Question: Can you provide the account number mentioned in the document?
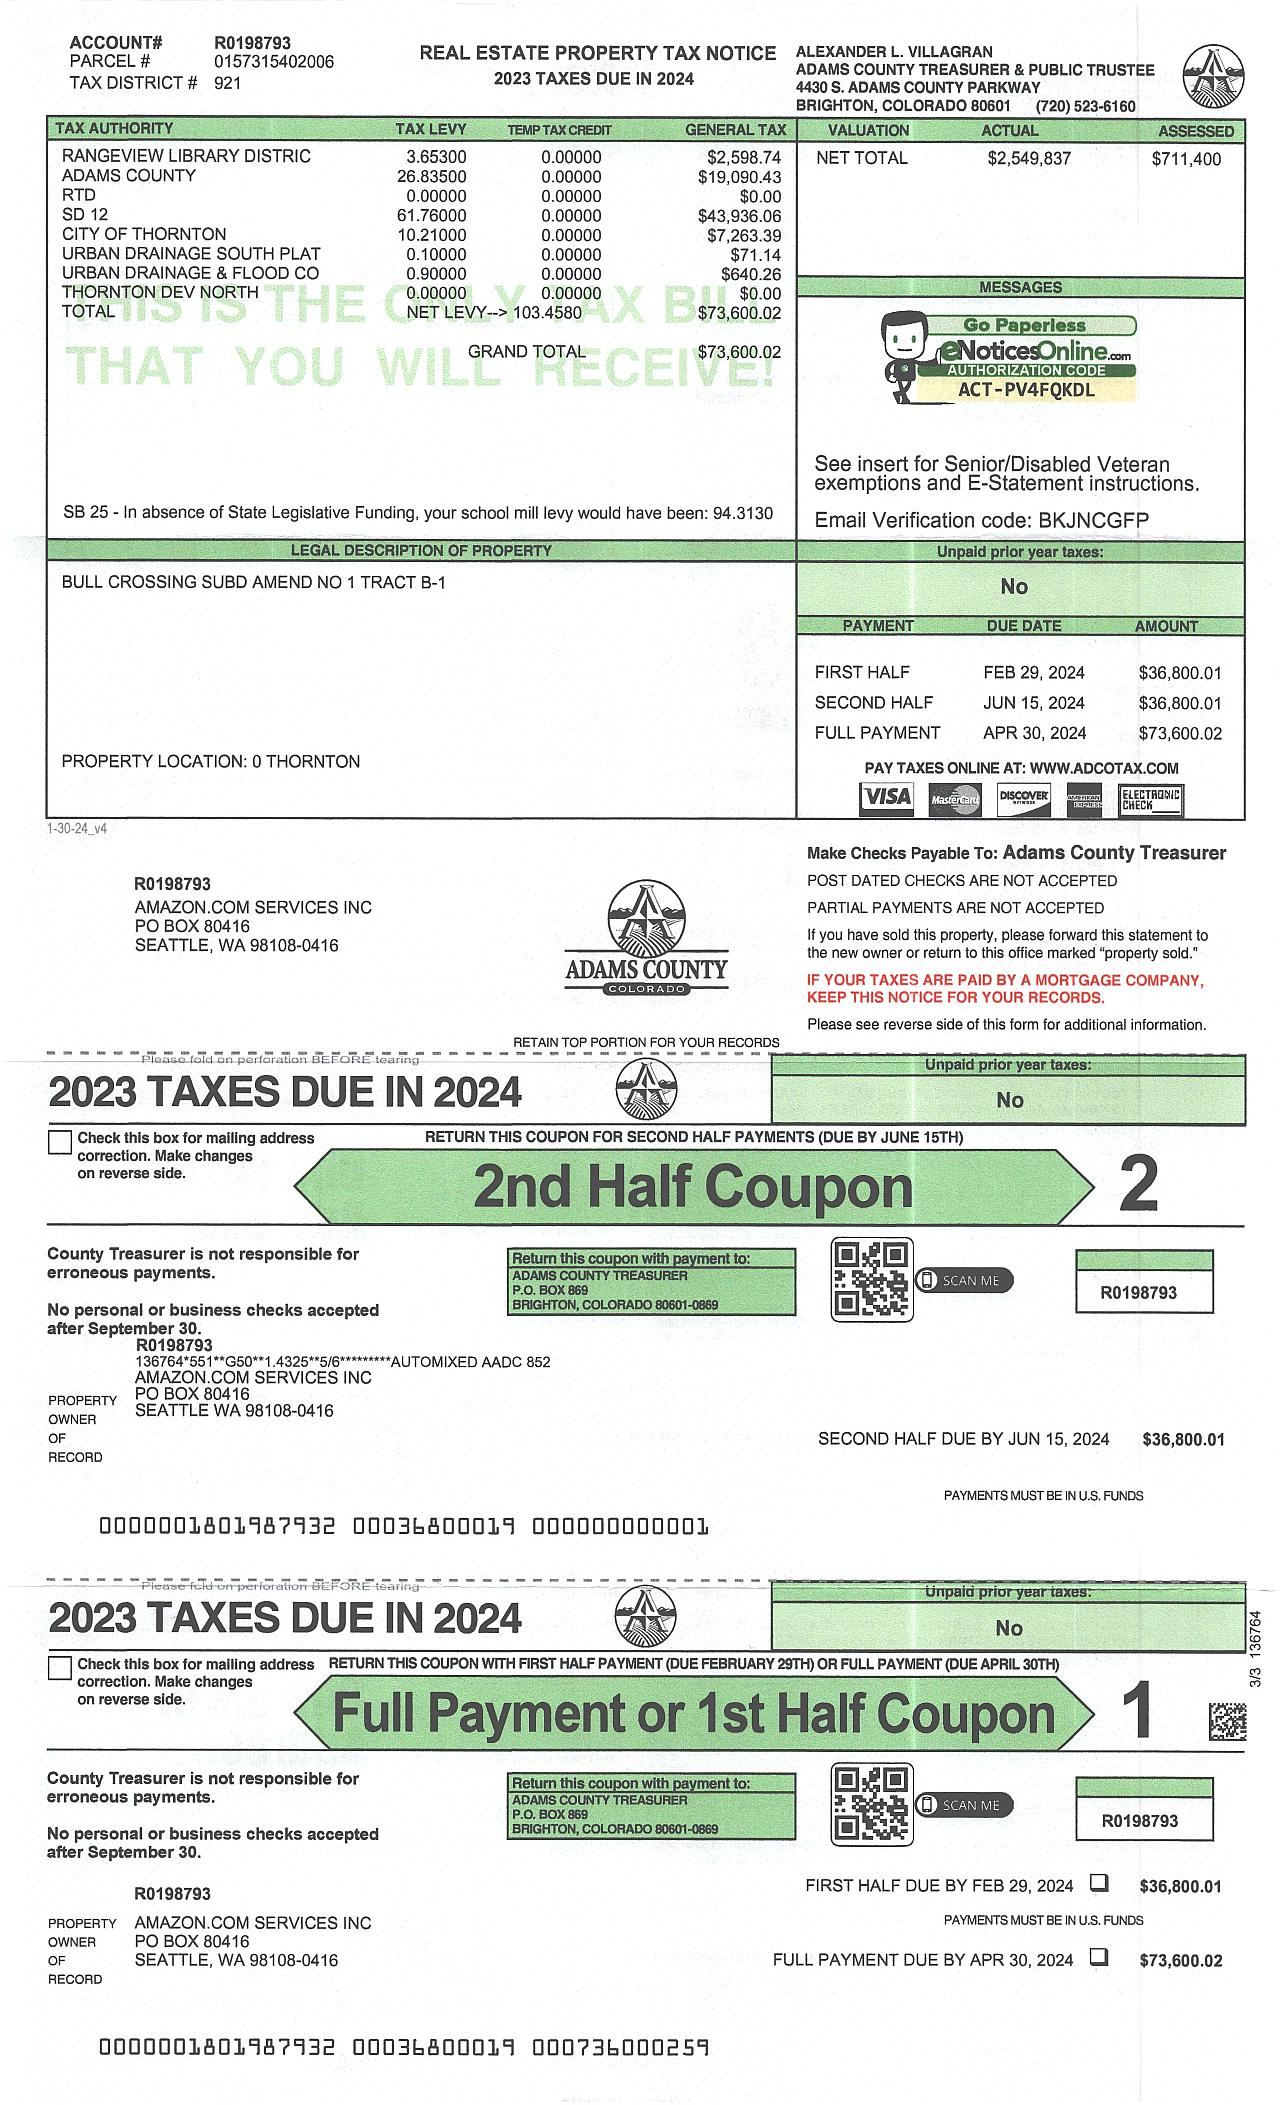
Answer: "R0198793"